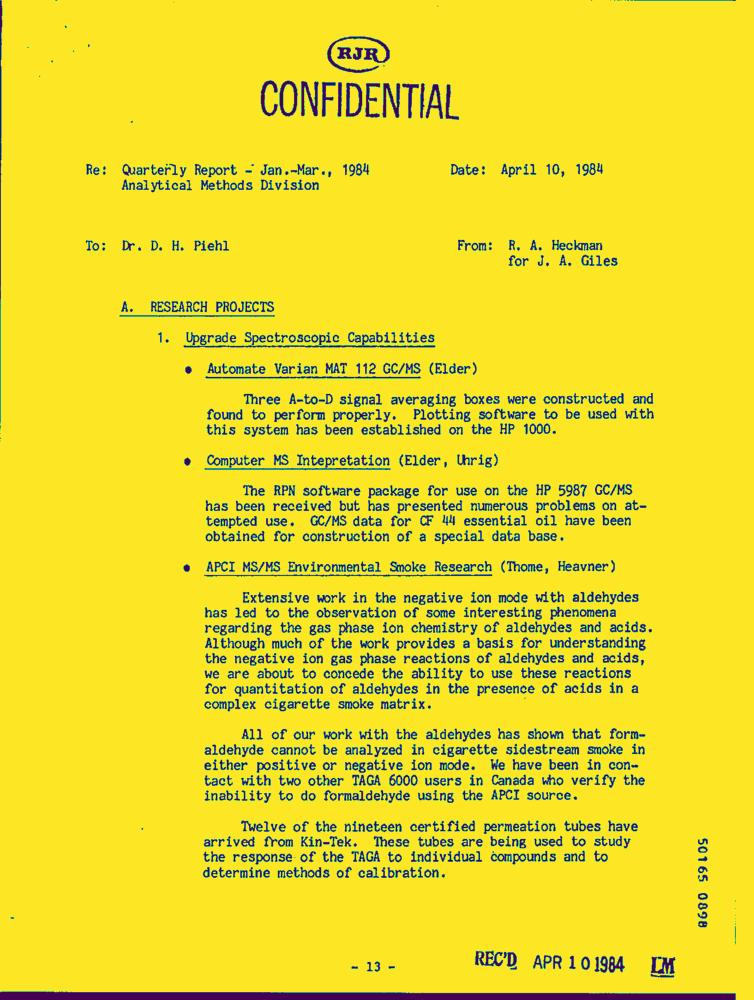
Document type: Letter-Doc